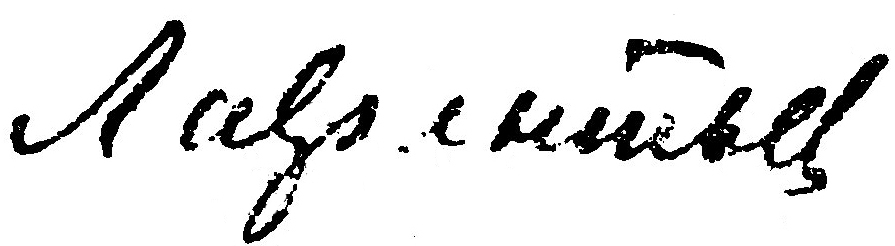
Signature of: ivan lavrentyev